Question: Explain the disease:
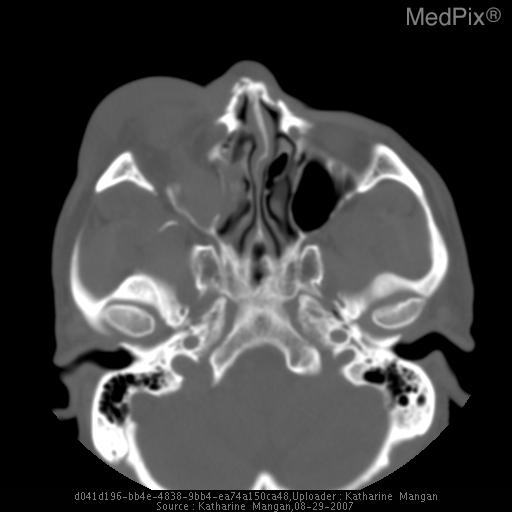
Answer: The disease is discussed as: When an object of large diameter (greater than 4-5 cm) like a fist or a baseball, strikes the orbit, forces may be transmitted through increased intra-orbital pressure.  When there is increased pressure in the orbit, the thinnest bones break first, and the orbital contents may herniate through the fracture.  This is the so-called "Blow-out Fracture".  Typically, the floor of the orbit, parts of the medial wall (lamina papyracea) and rarely the orbital roof may "blowout".

Clinical signs of entrapment (abnormal EOM's with restricted upward gaze) and enophthalmos (retraction of the eyeball) may occur.

Complications of Blow-Out Fx:
Pneumo-orbita
Cellulitis and Abscess
Diplopia and Restricted EOM's

Blunt force trauma (e.g. Ball or fist)
Hydraulic (pressure) forces increased intra-orbital pressure
Fractures thin bones
   Floor (orbital process of maxilla)
   Medial (20-50%) (lacrimal and ethmoid)
Herniation and entrapment of orbital fat & EOM (inf. Oblique)

The literature continues to emphasize this "Hydraulic Theory" over the alternative hypothesis of direct transmission of forces from the orbital rim and/or the globe itself.
http://www.ncbi.nlm.nih.gov/entrez/query.fcgi?cmd=Retrieve&db=pubmed&dopt=Abstract&list_uids=12020203&query_hl=4&itool=pubmed_docsum